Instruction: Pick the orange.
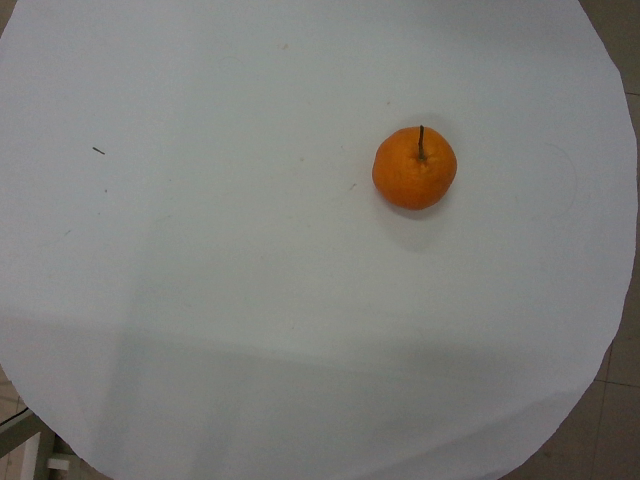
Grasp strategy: vertical